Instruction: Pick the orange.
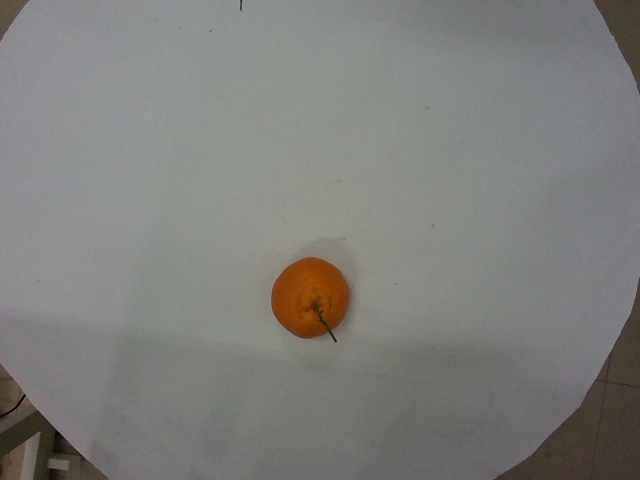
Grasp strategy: vertical